Question: Which state is mentioned in the document?
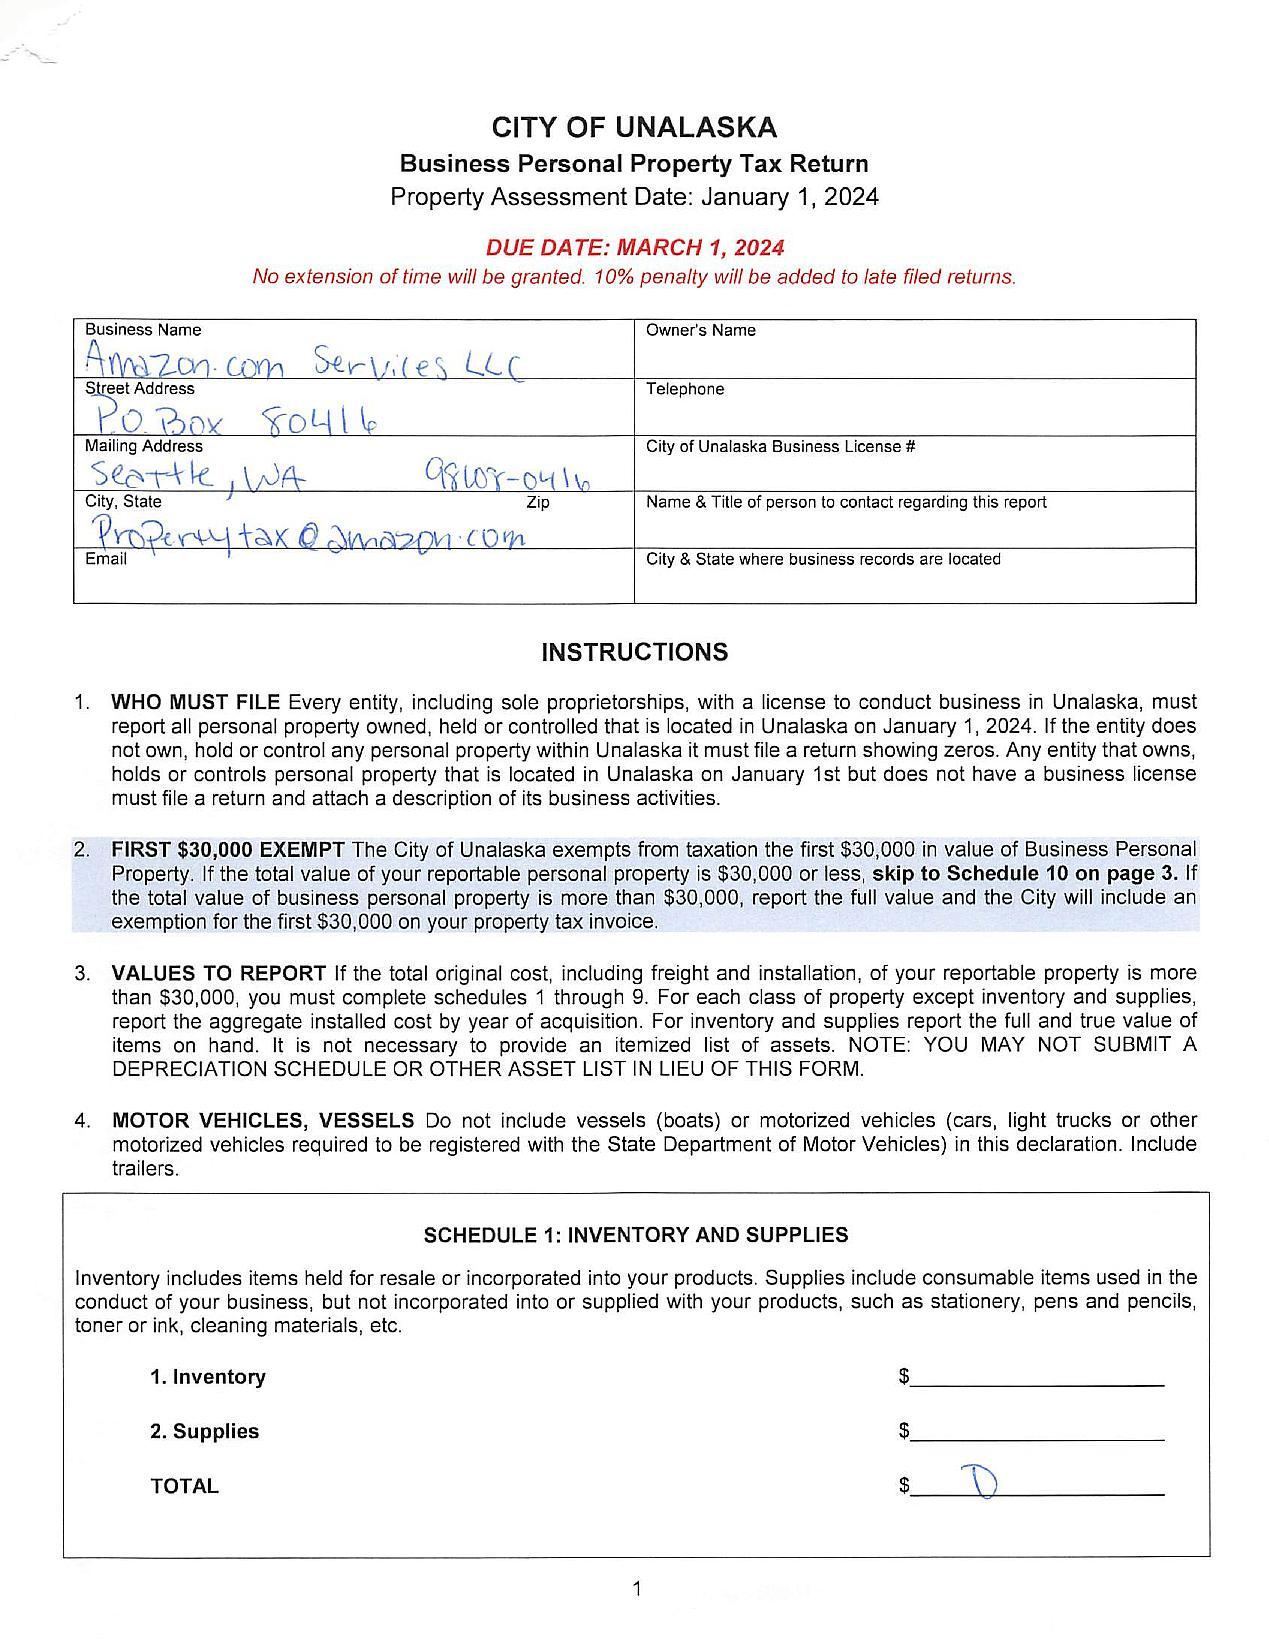
Answer: "WA"